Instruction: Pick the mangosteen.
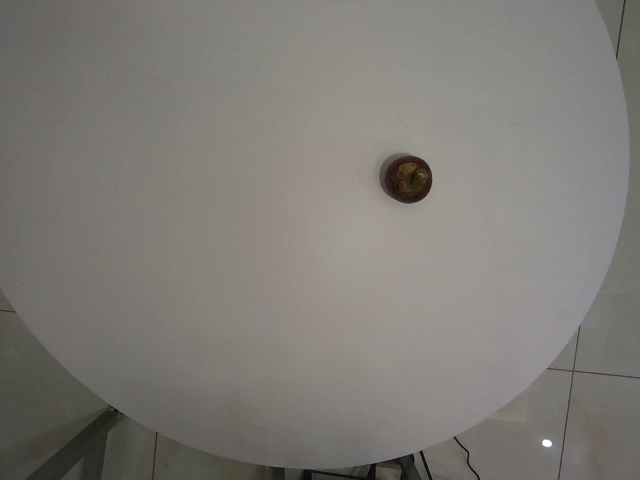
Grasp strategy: vertical